Question: How is the history relevant to the case?
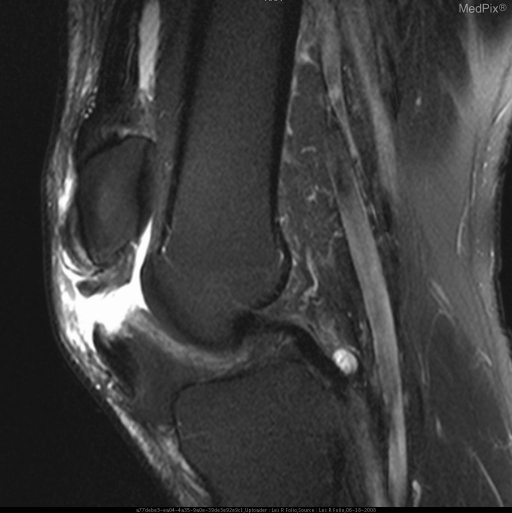
Answer: The patient's history of This 42 y/o active duty man jumped from his vehicle and felt a pop.  He then tried to hop on the other leg to the aid station and felt a pop in the good leg.  The rest is history with him lying in the dirt unable to walk, asking for help, crawling on his belly, etc. is key in understanding the case.